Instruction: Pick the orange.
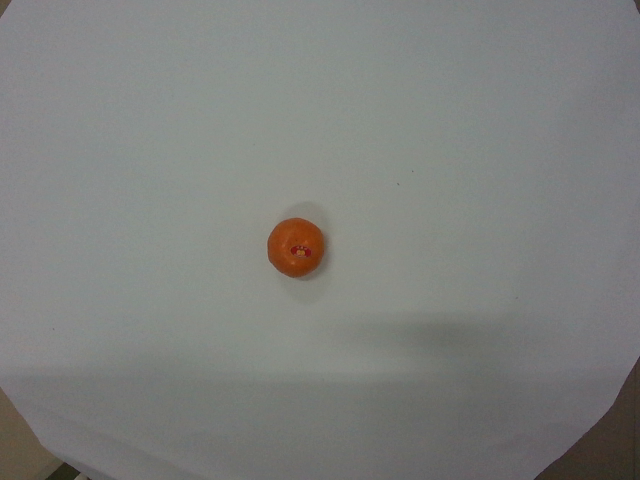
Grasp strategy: vertical